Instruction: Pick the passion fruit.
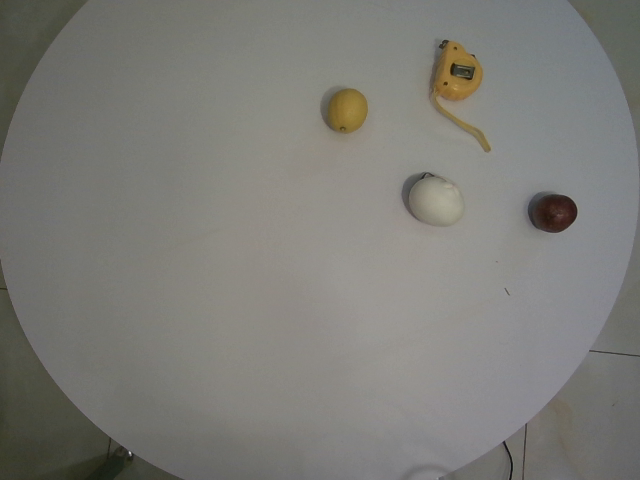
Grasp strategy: vertical